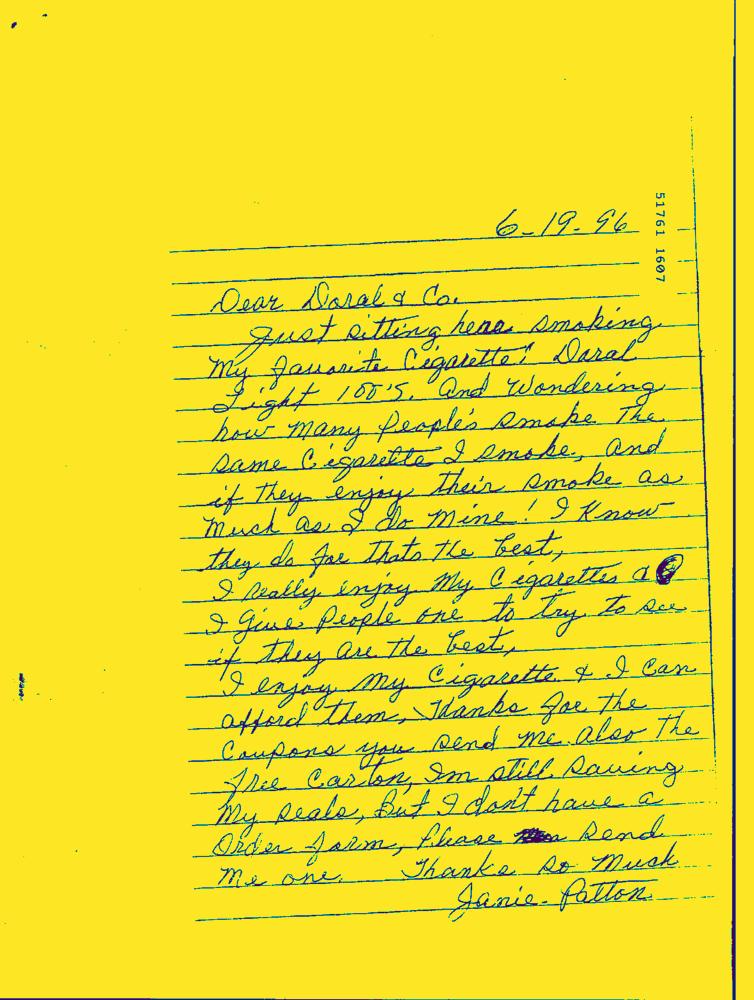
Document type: Hand-Written